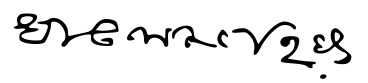
Signature of: khaleda zia